Question: What type of tax is indicated in the document, personal property or real estate?
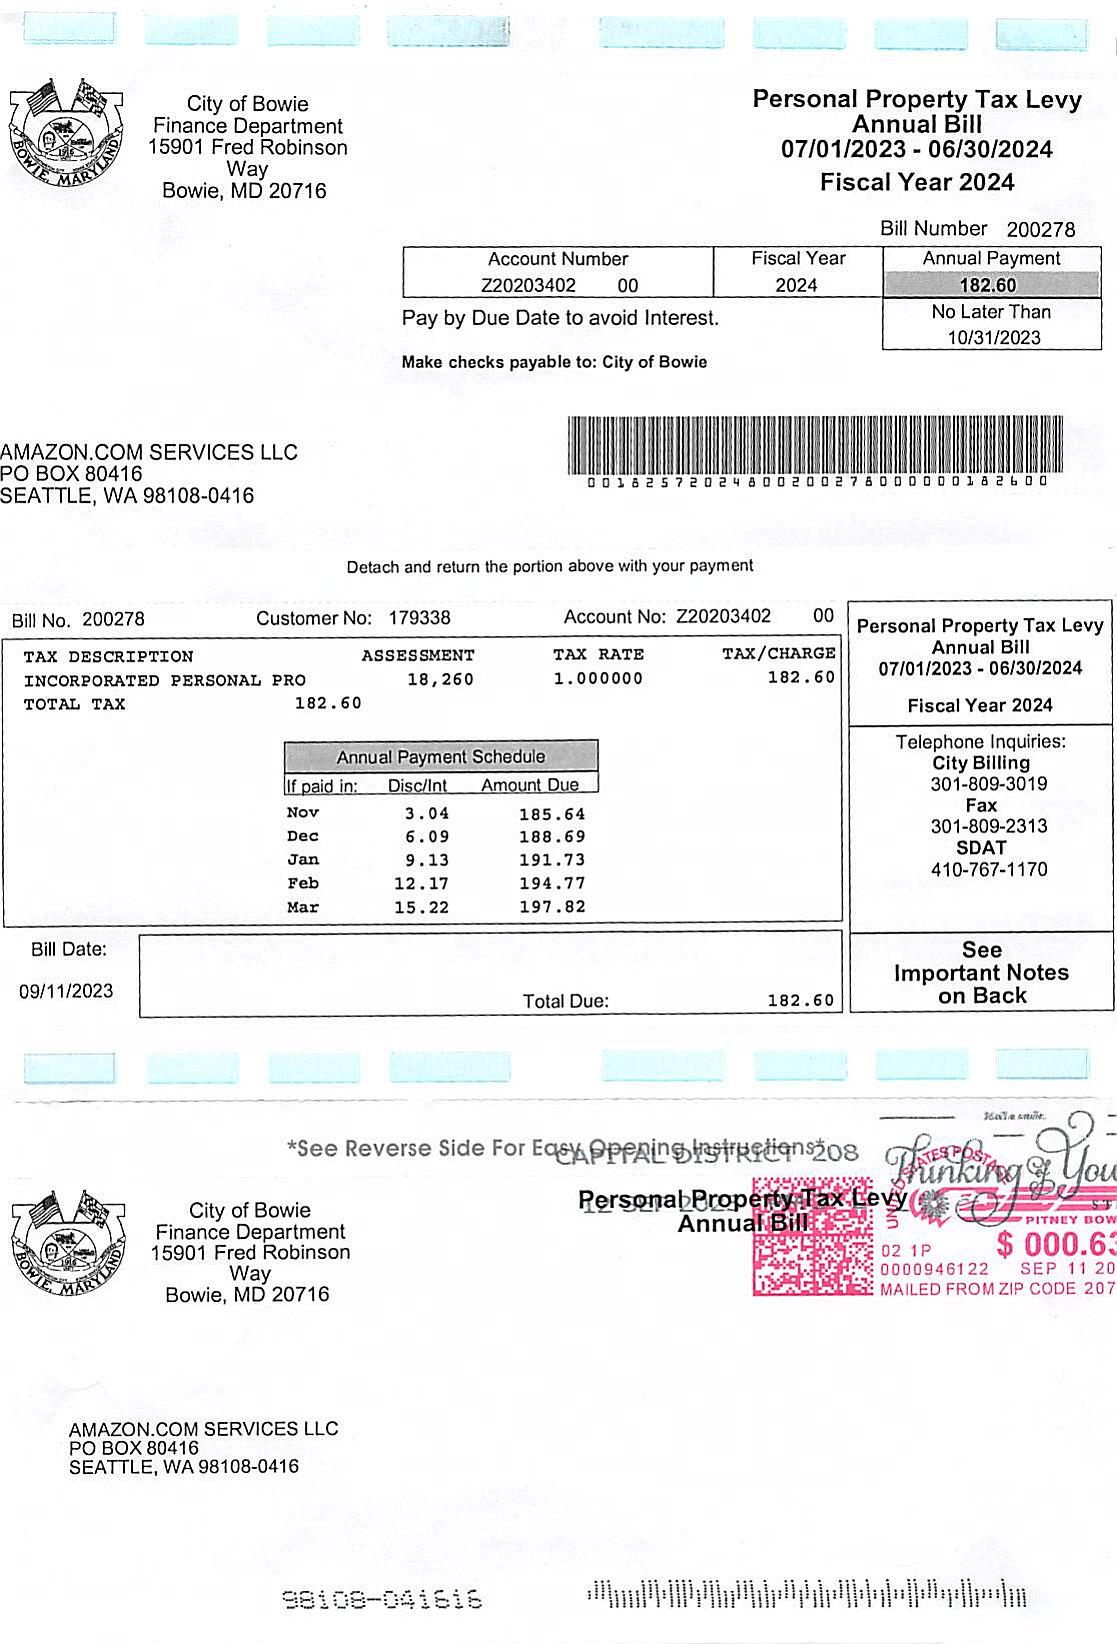
Answer: "Personal Property Tax Levy"